Question: What jurisdiction, city, or county is the document associated with?
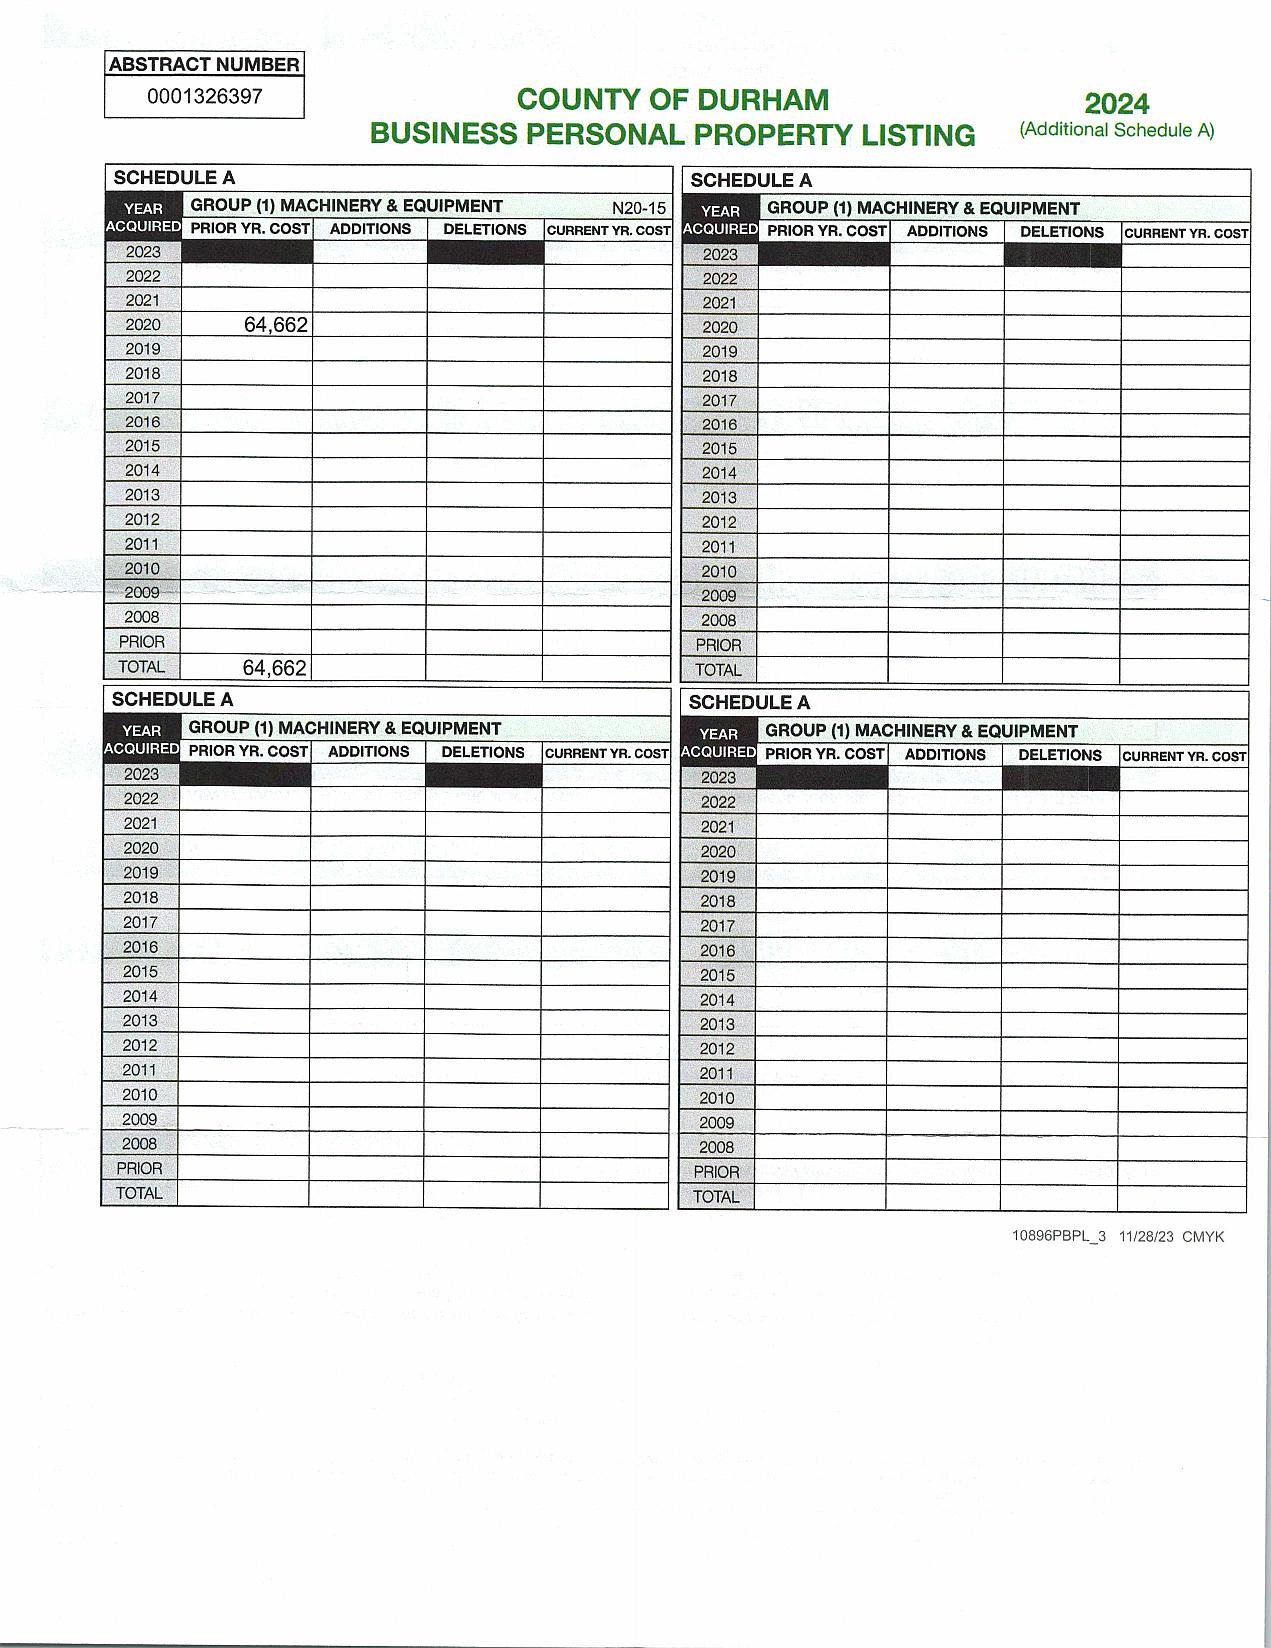
Answer: "County of Durham"